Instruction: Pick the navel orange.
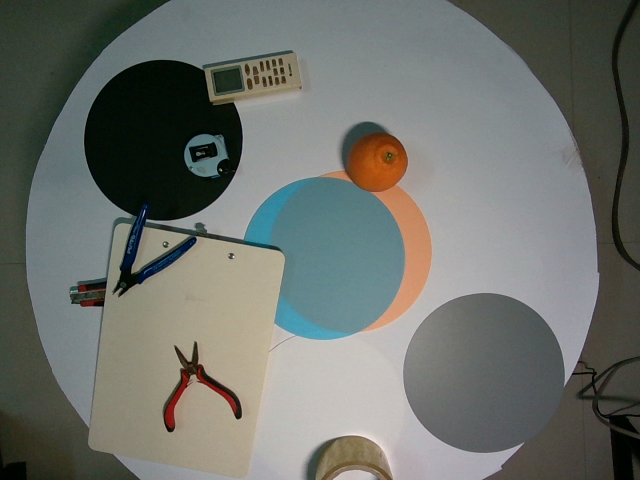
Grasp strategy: vertical